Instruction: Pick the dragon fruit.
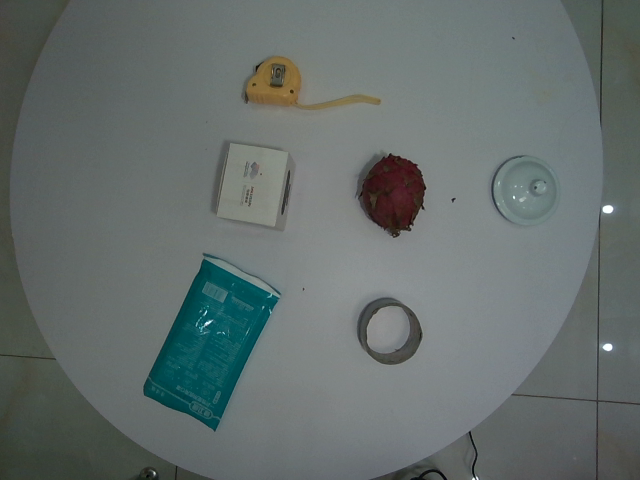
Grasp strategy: vertical